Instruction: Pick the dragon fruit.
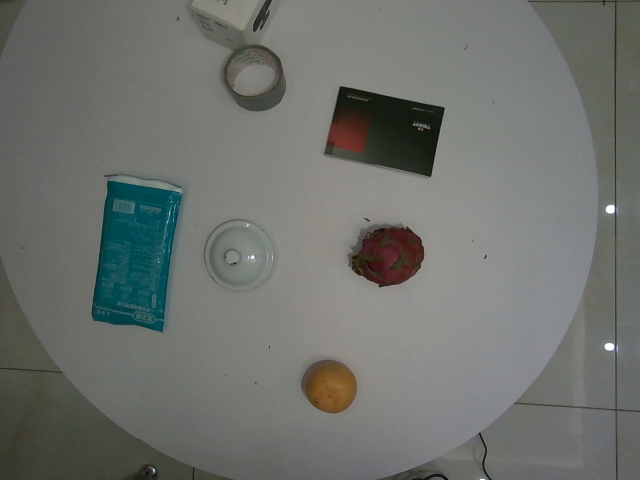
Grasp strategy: vertical